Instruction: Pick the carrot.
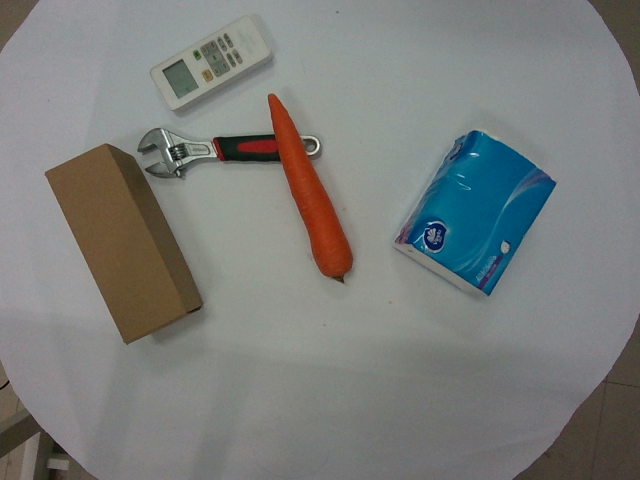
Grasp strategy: vertical